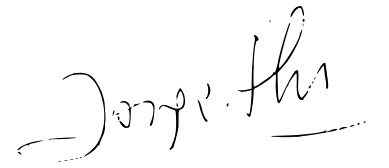
Signature of: jorge asís